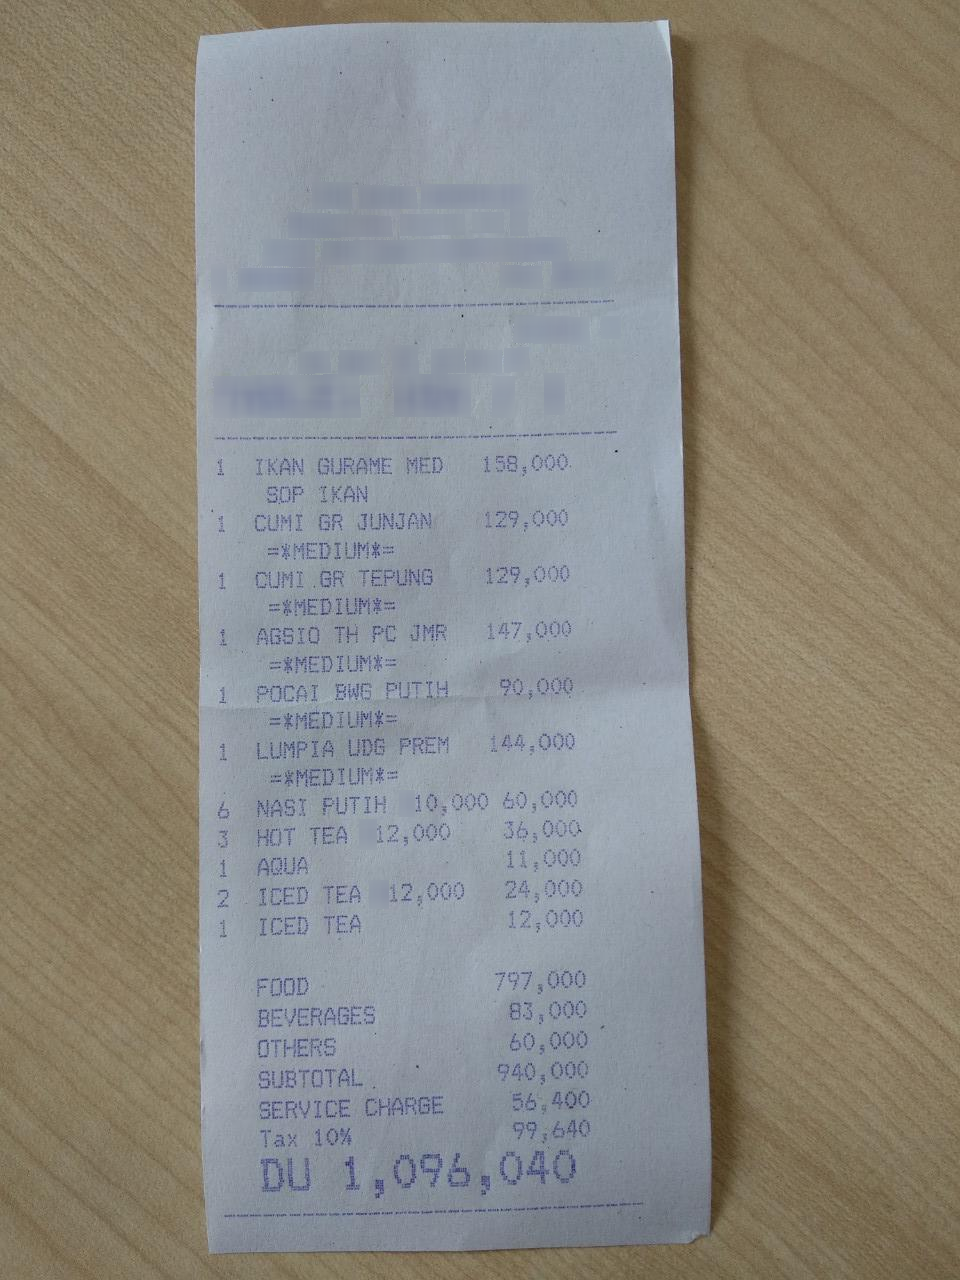
Extraction:
receipt: line_items: name: IKAN GURAME MED SOP IKAN
price: 158,000
qty: 1
name: CUMI GR JUNJAN =*MEDIUM*=
price: 129,000
qty: 1
name: CUMI GR TEPUNG =*MEDIUM*=
price: 129,000
qty: 1
name: AGSIO TH PC JMR =*MEDIUM*=
price: 147,000
qty: 1
name: POCAI BWG PUTIH =*MEDIUM*=
price: 90,000
qty: 1
name: LUMPIA UDG PREM =*MEDIUM*=
price: 144,000
qty: 1
name: NASI PUTIH
price: 60,000
qty: 6
name: HOT TEA
price: 36,000
qty: 3
name: AQUA
price: 11,000
qty: 1
name: ICED TEA
price: 24,000
qty: 2
name: ICED TEA
price: 12,000
qty: 1
subtotal: 940,000
tax: 99,640
service: 56,400
total: 1,096,040